Question: How does the patient history play a role?
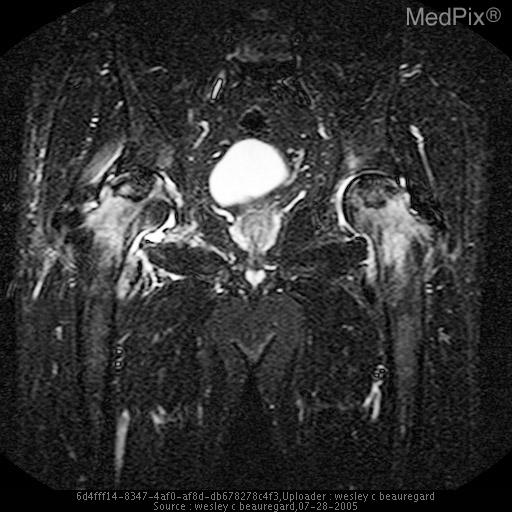
Answer: The patient's history of Inability to bear weight on right hip with constant, severe, non-radiating pain of abrupt onset.  Patient fell yesterday. is key in understanding the case.